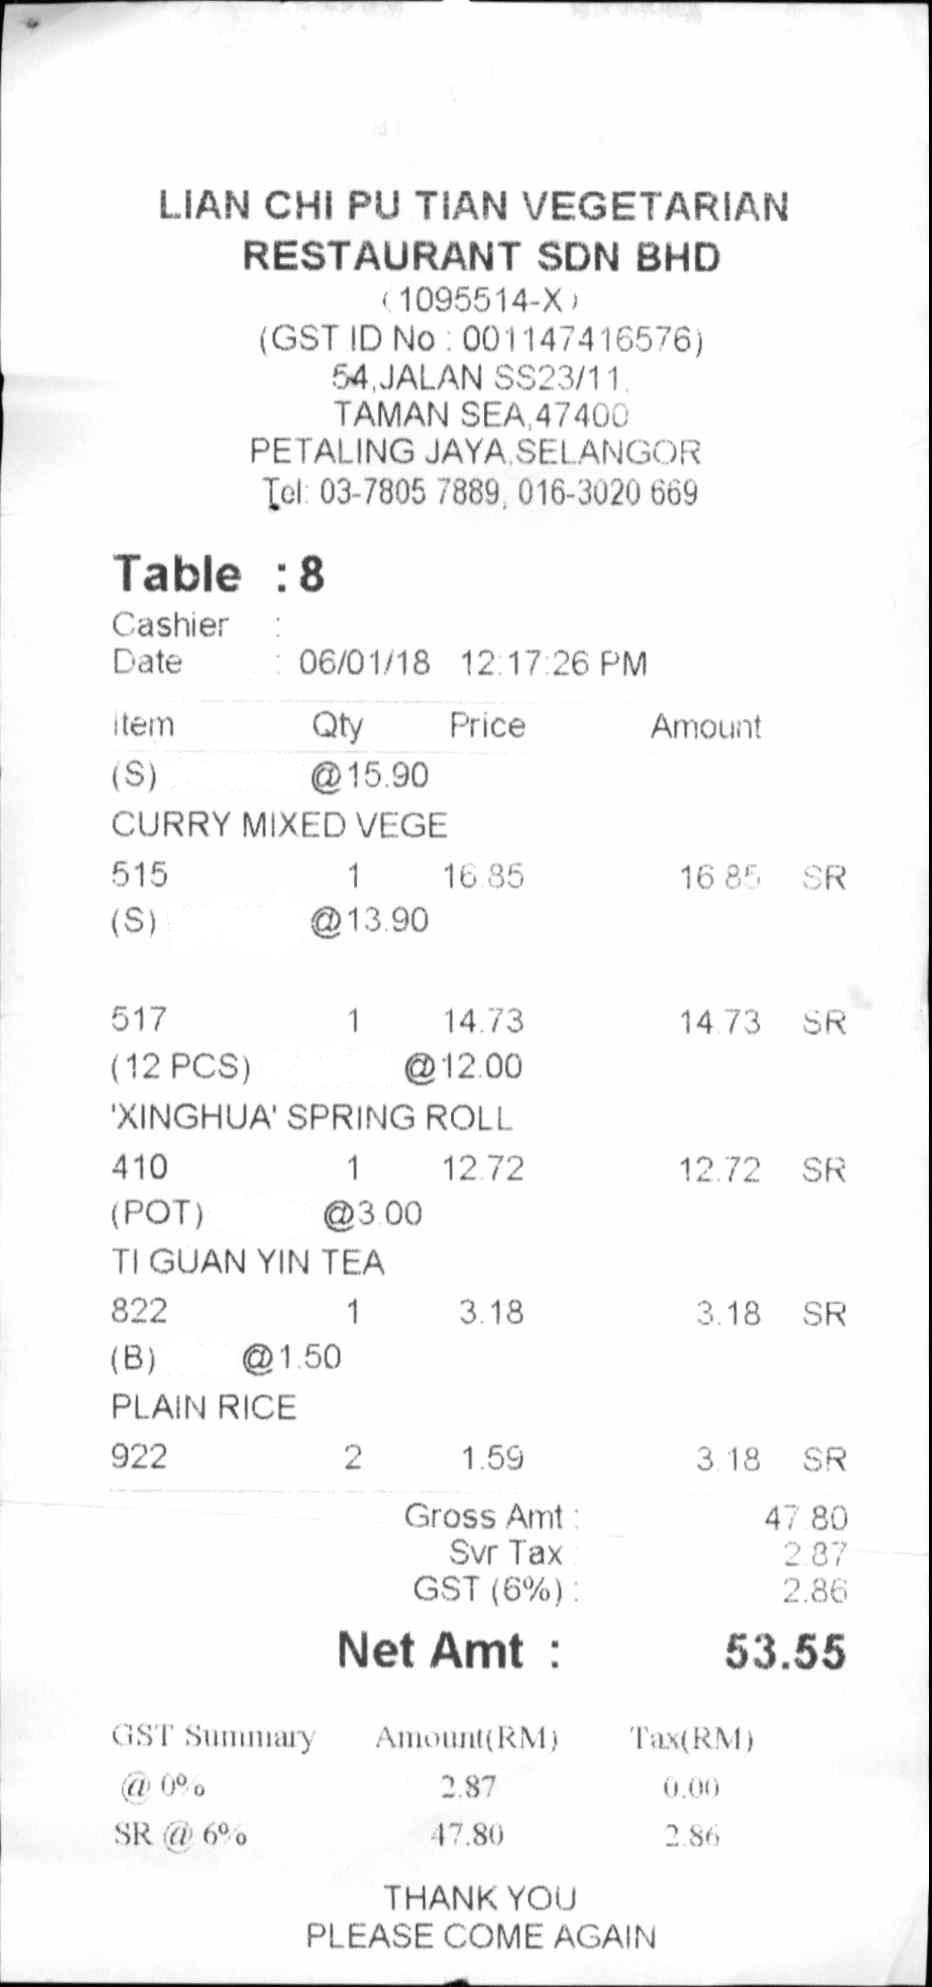
LIAN CHI PU TIAN VEGETARIAN
RESTAURANT SDN BHD
(1095514-X)
(GST ID NO : 001147416576)
54,JALAN SS23/11.
TAMAN SEA,47400
PETALING JAYA,SELANGOR
TEL: 03-7805 7889, 016-3020 669
TABLE :8
CASHIER :
DATE
: 06/01/18
12:17:26 PM
ITEM
QTY
PRICE
AMOUNT
(S)
@15.90
CURRY MIXED VEGE
515
1
16.85
16.85
SR
(S)
@13.90
517
1
14.73
14.73
SR
(12 PCS)
@ 12.00
'XINGHUA'SPRING ROLL
410
1
12.72
12.72
SR
(POT)
@ 3.00
TI GUAN YIN TEA
822
1
3.18
3.18
SR
(B)
@ 1.50
PLAIN RICE
922
2
1.59
3.18
SR
GROSS AMT :
47.80
SVR TAX :
2.87
GST (6%) :
2.86
NET AMT :
53.55
GST SUMMARY
AMOUNT(RM)
TAX(RM)
@ 0%
2.87
0.00
SR @ 6%
47.80
2.86
THANK YOU
PLEASE COME AGAIN